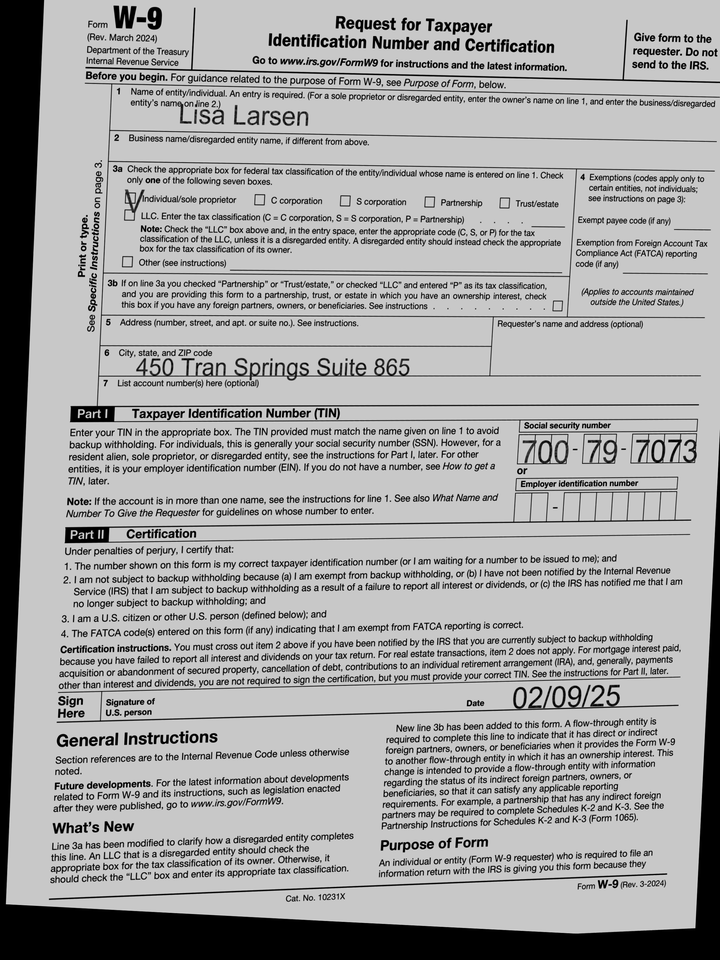
adr1: 450 Tran Springs Suite 865
cbx: yes
ssn: 700797073
enm: Lisa Larsen
sdt: 02/09/25